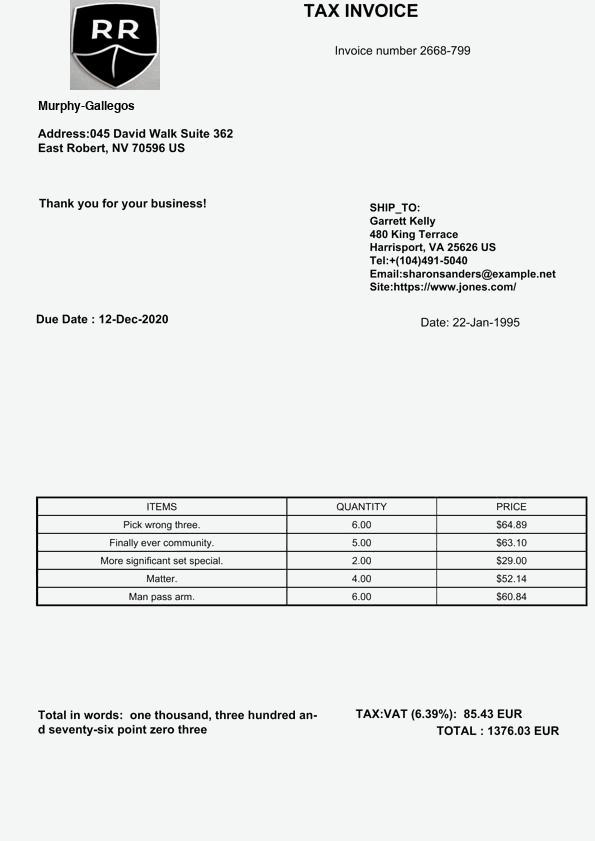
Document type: Invoice